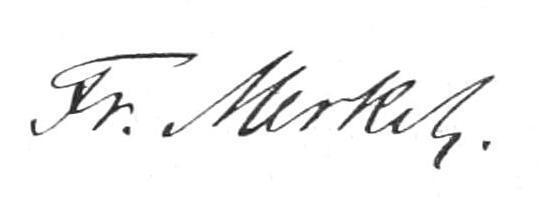
Signature of: friedrich sigmund merkel